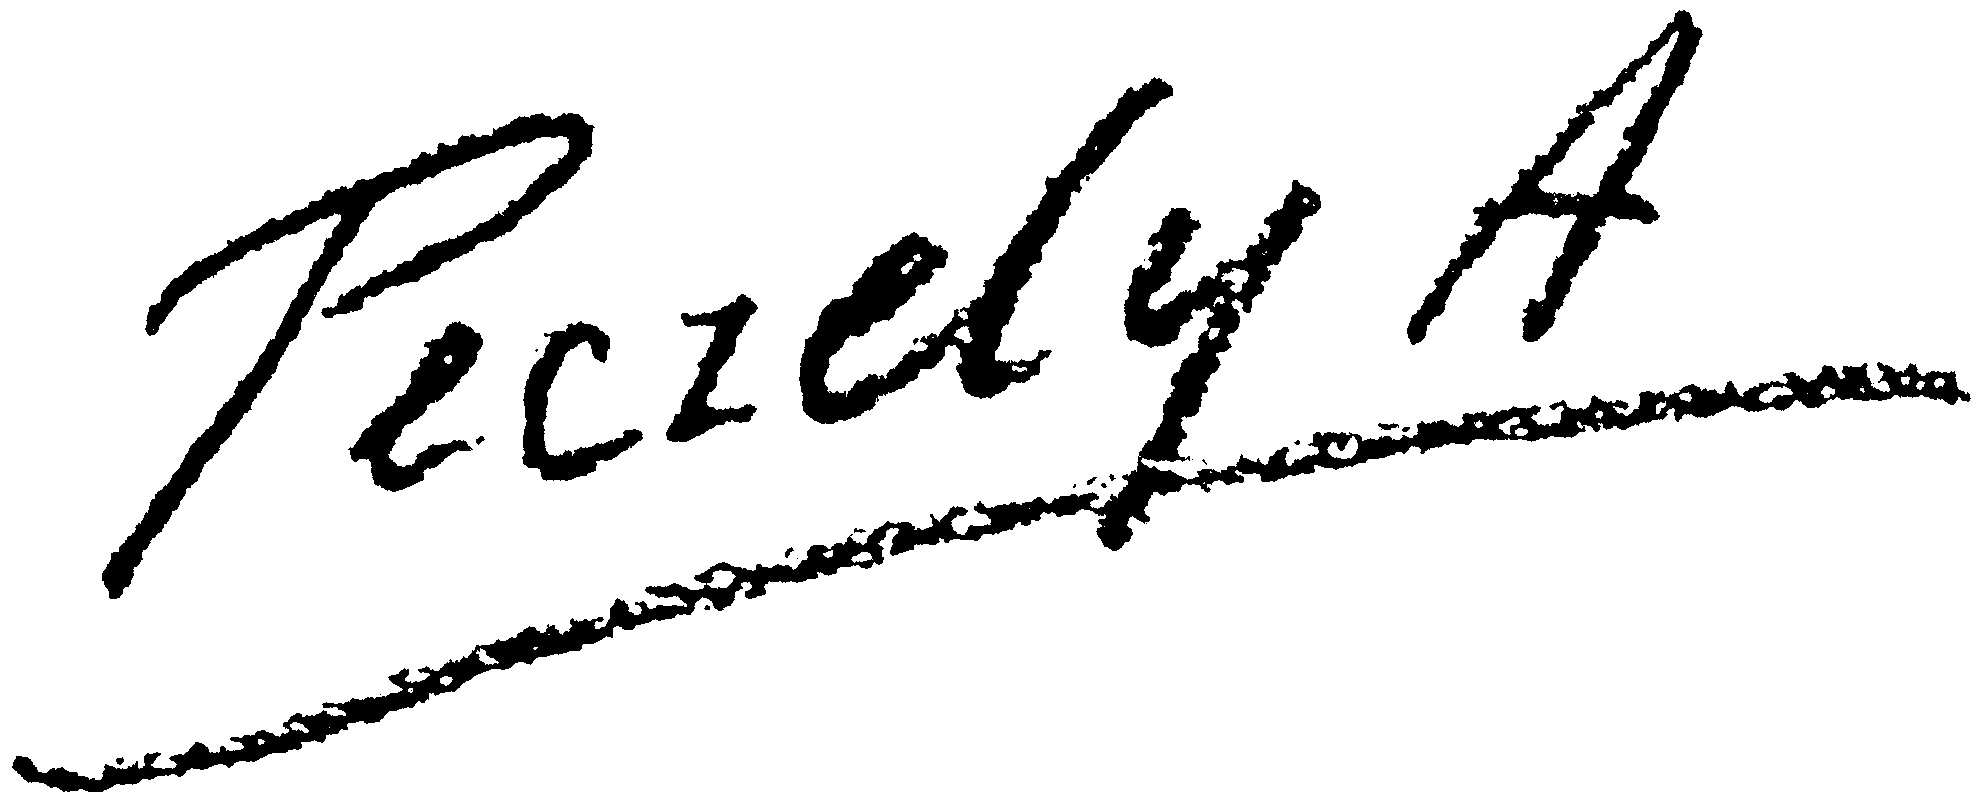
Signature of: antal péczely